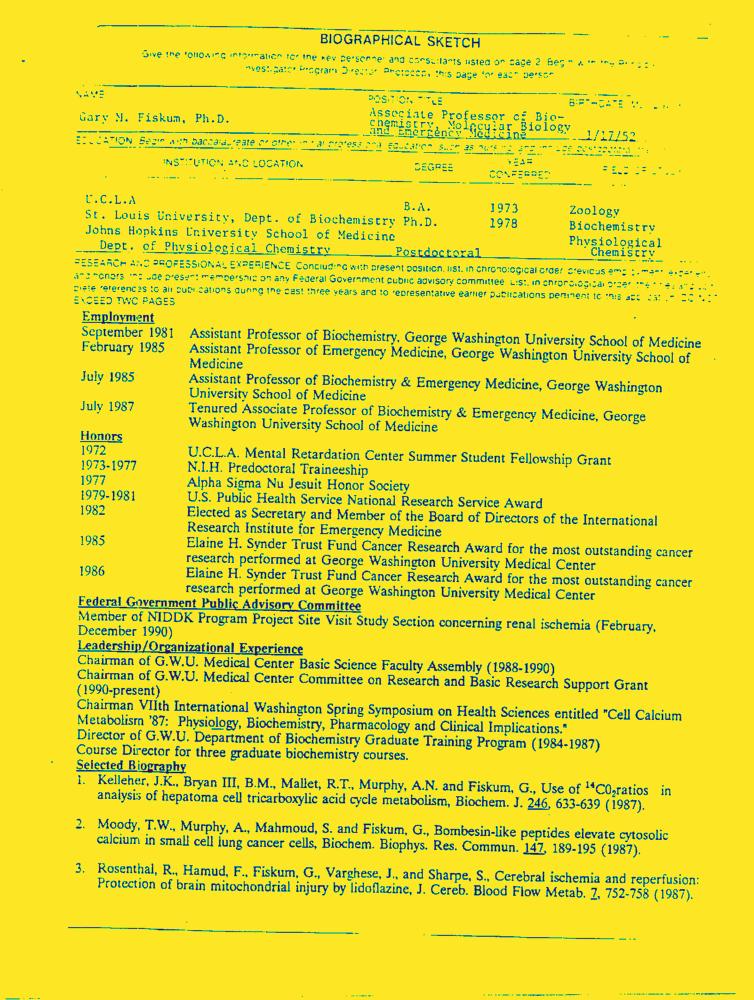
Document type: Resume-Doc